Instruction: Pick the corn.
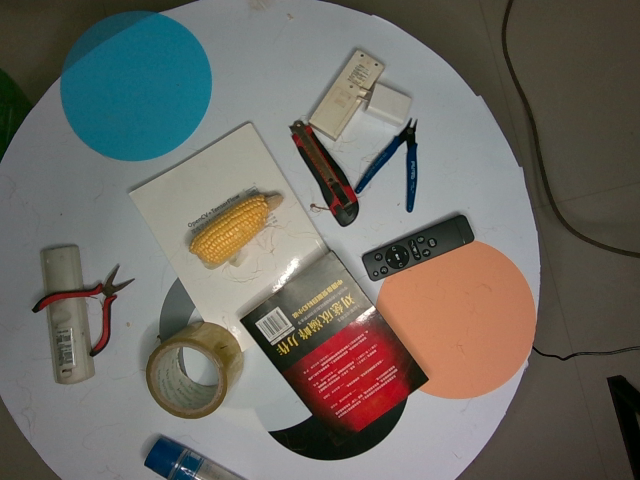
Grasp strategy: vertical